Question: Explain the disease:
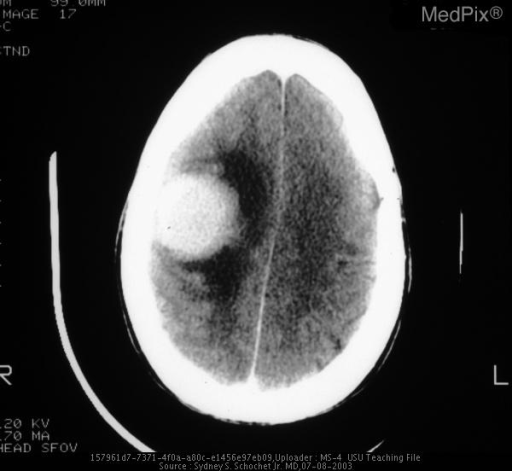
Answer: The disease is discussed as: Microcystic meningiomas have occasionally been designated as "humid" meningiomas because of the soft, moist appearing cut surface. Microscopically they contain myriads of intracellular and intercellular spaces that are filled with fluid having a low protein content. Their behavior is similar to other benign meningiomas; however, the unusual histological appearance can lead to confusion with glial neoplasms. The meningeal nature of these tumors can be confirmed with immunostaining for epithelial membrane antigen. Vessels in these neoplasms may be markedly thickened.